Question: What might the diagnosis be?
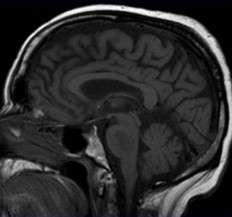
Answer: The possible diagnosis includes Pontine ischemia, demyelinating disease or metabolic disease..